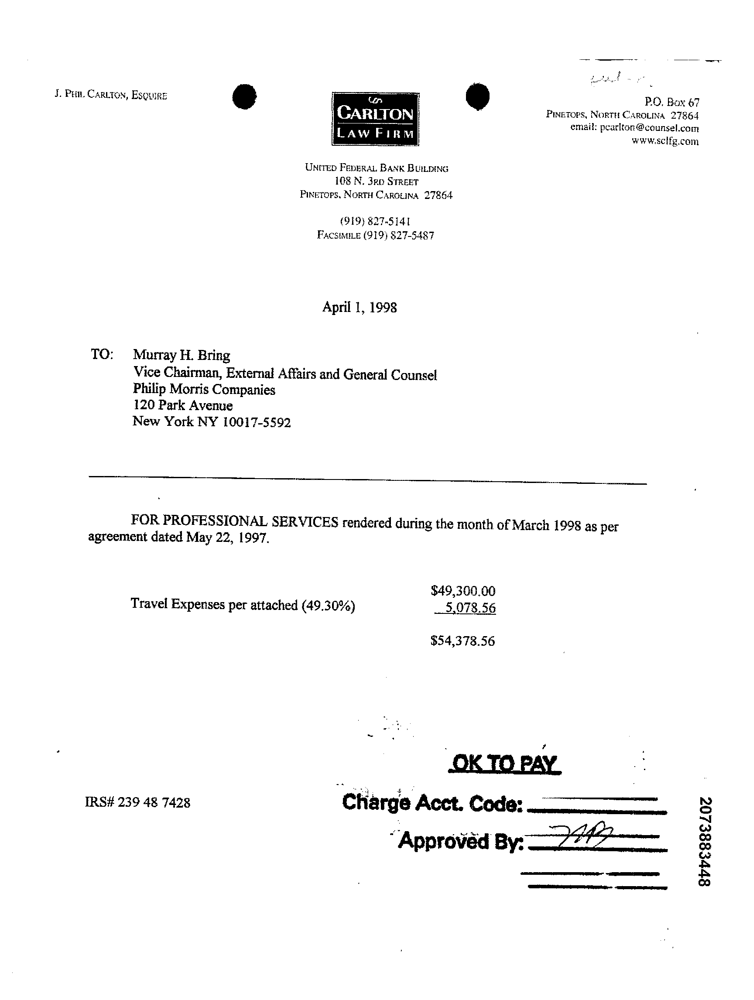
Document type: Invoice